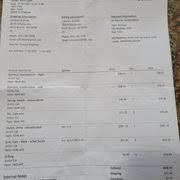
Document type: Invoice